Question: What do the imaging results show?
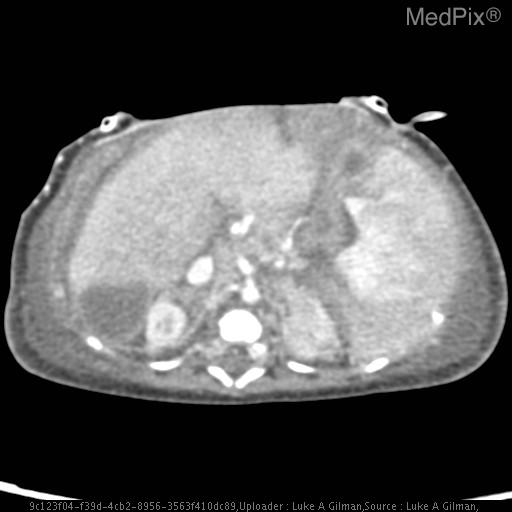
Answer: The imaging shows CXR DOL 0: Endotracheal tube with distal tip over the top of the carina.  Enteric tube with the distal tip lying over the clavicular heads in the setting of known esophageal atresia.

CT CHEST W/ & W/O CONTRAST DOL 56:
1. R-SIDED AORTA W/ RMSB INTERPOSED BETWEEN THE DESCENDING AORTA AND R PULM ARTERY RESULTING IN CONSOLIDATION AND ATELECTASIS IN R LUNG BASE.
2. DISTAL TRACHEAL ATRESIA AND BRONCHIAL ATRESIA.
3. ESOPHAGEAL ATRESIA W/ BLIND ENDING POUCH ENDING JUST ABOVE THE AORTIC ARCH.
4. LIVER IS ENLARGED W/ LIKELY 2CM ABSCESS IN R HEPATIC LOBE. SPLEEN ENLARGED MEASURING 7.4 CM CRANIOCAUDALLY.
5. MIDLINE FUSION OF INFERIOR POLES SUGGESTIVE OF HORSESHOE KIDNEY. The spleen is markedly enlarged, measuring 7.4 cm in a craniocaudal extent..